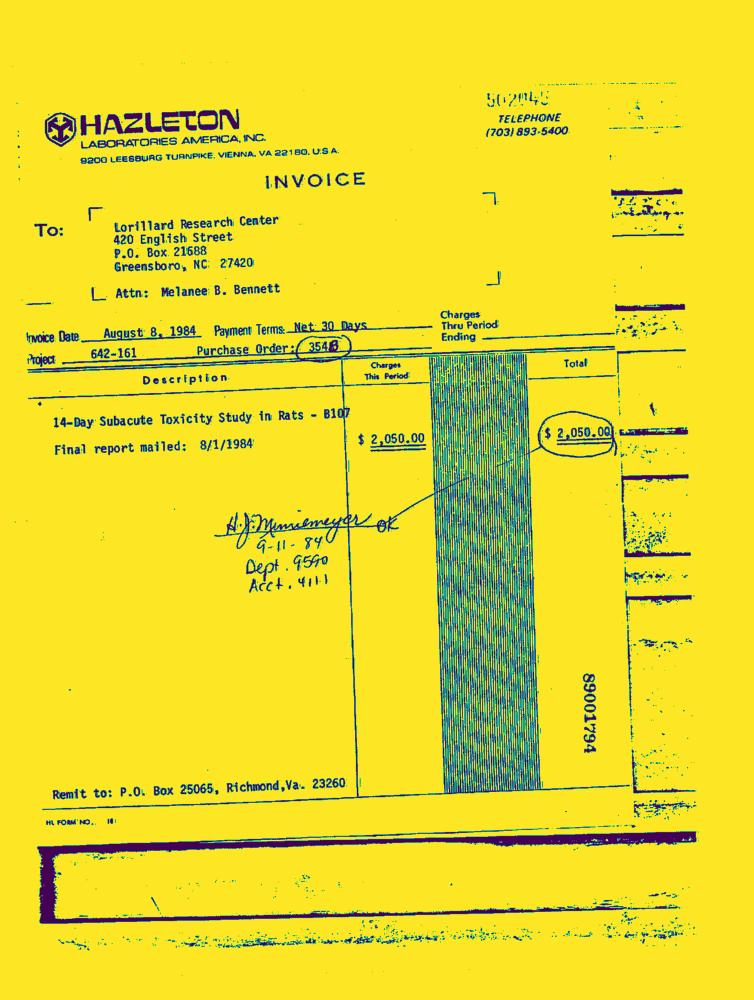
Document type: Invoice-Doc